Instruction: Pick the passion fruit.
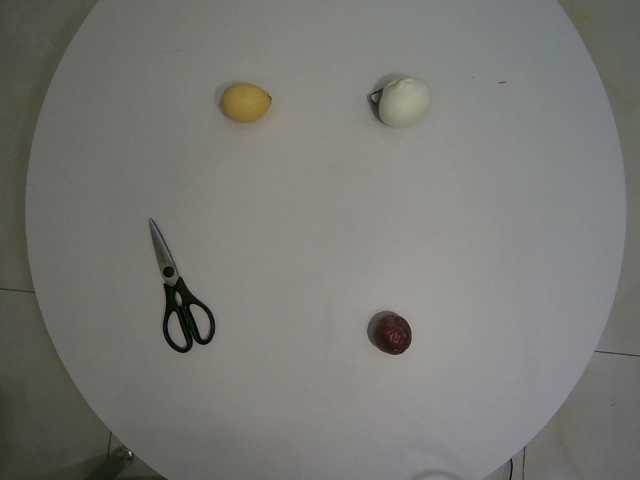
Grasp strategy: vertical